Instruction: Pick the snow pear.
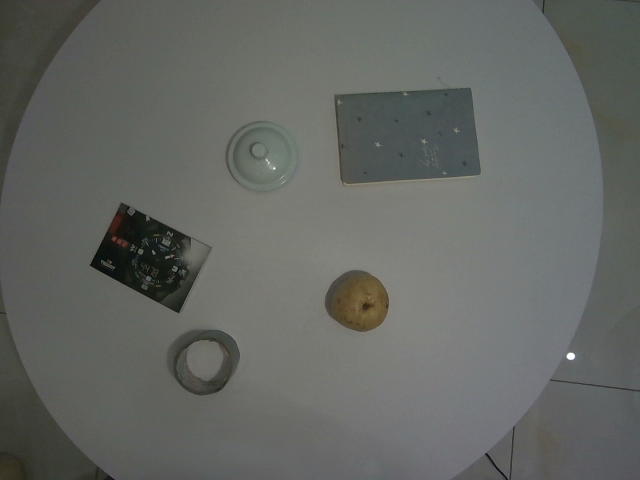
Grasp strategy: vertical